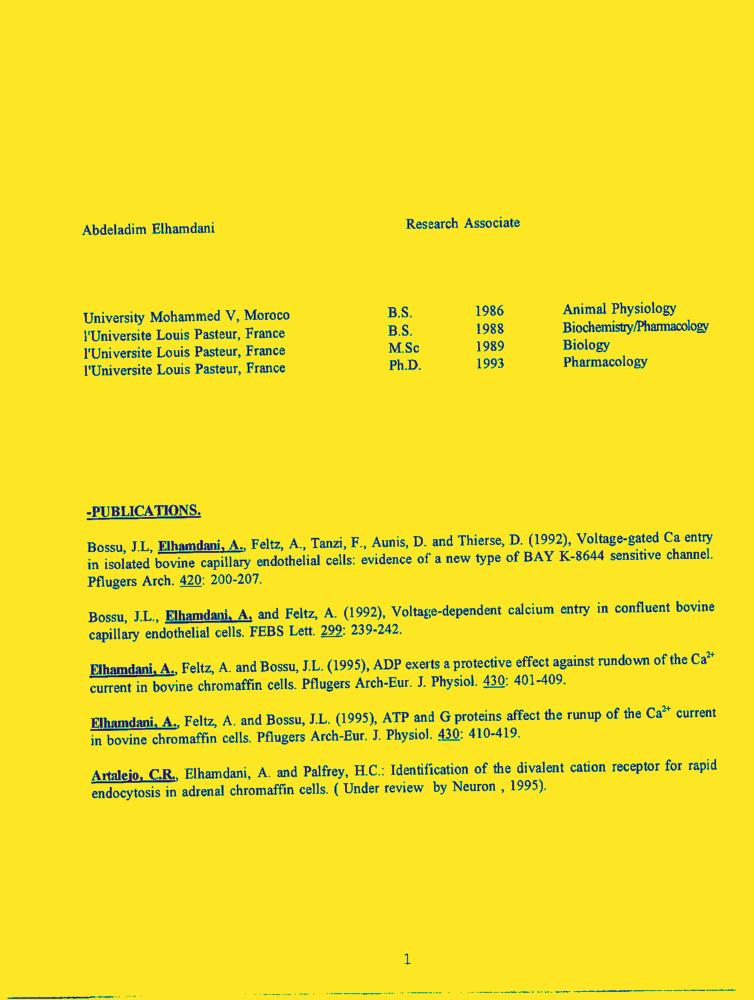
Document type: Resume-Doc